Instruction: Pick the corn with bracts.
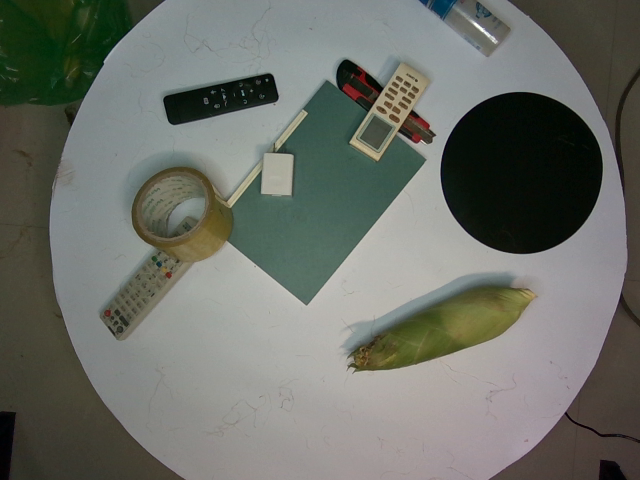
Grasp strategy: vertical